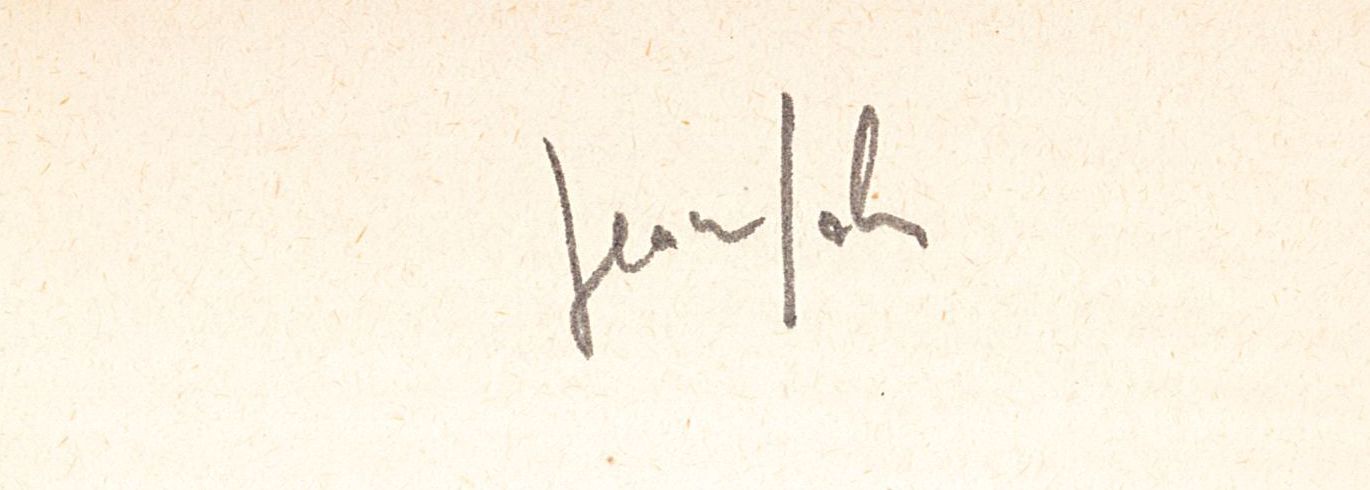
Signature of: jean soler